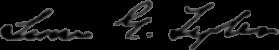
Signature of: lyon gardiner tyler